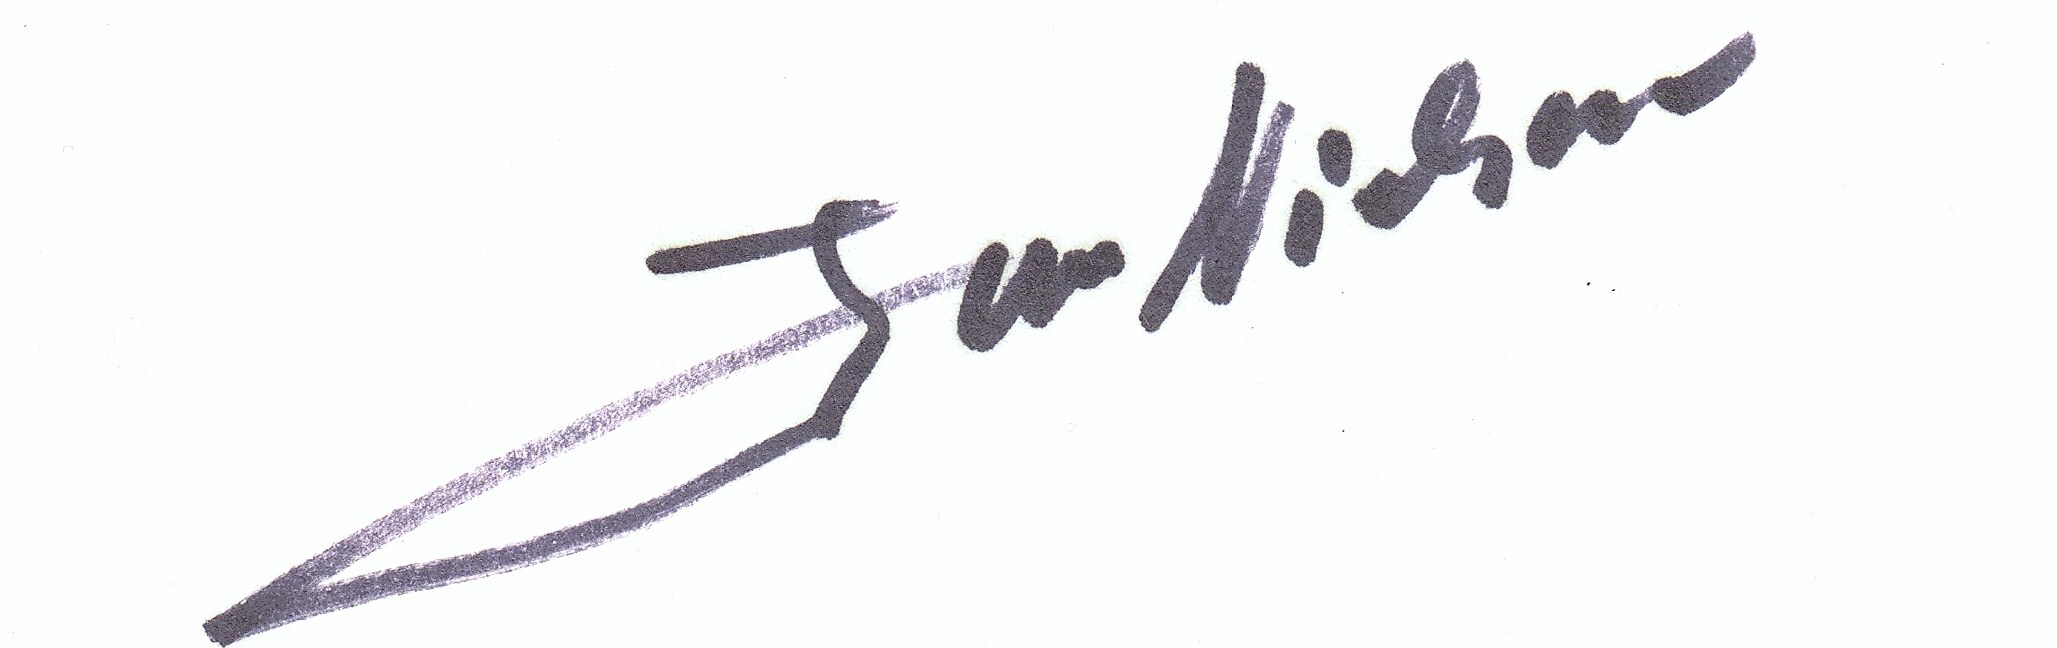
Signature of: jan højland nielsen